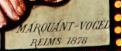
Signature of: adhémar marquant vogel